Question: What is the potential diagnosis?
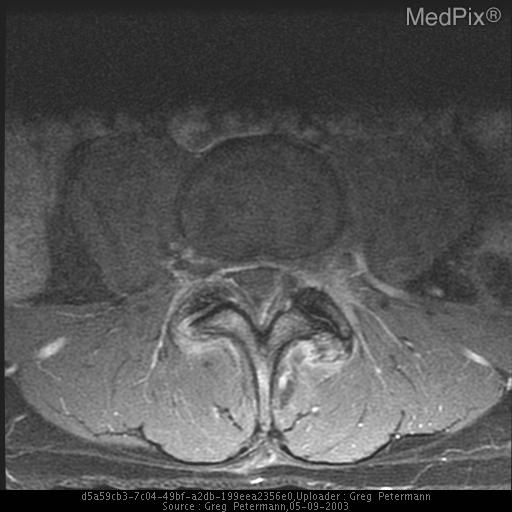
Answer: The possible diagnosis includes free fragment
synovial cyst.